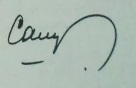
Signature of: ramón camps